Question: What are the imaging findings?
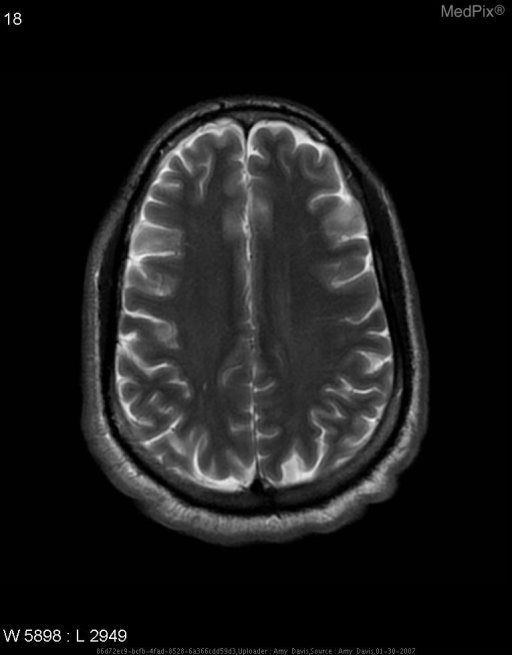
Answer: The imaging shows Multiplanar, multi-sequence MRI of brain without IV contrast.  Time-of-flight and contrast enhanced MRA of neck and intracranial vasculature with 3D reconstructions.
    - several small areas of restricted diffusion, two in the right temporal lobe and two in right posterior frontal lobe.  Areas have a small amount of associated T2 hyperintensity, most consistent with acute to subacute infarctions. Right frontal lobe lesions are gyroform.

DWI shows area of hyperintensity in right cerebral hemisphere

No evidence of hemodynamically significant stenosis in the common carotids. Small areas of restricted diffusion- right temporal lobe, right posterior frontal lobe.
Associated T2 hyperintensity and acute/subacute infarctions..